Question: What was observed in the imaging?
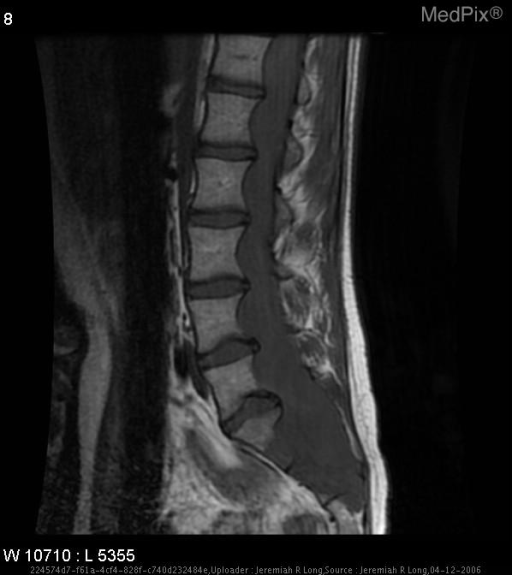
Answer: The imaging shows In the spinal canal, from approximately the mid body of T11 through the sacrum, is a large expansile intradural mass which is isointense to the cord on T1, hyperintense to the cord on T2 and avidly enhances with gadolinium albeit eterogeneously.  Marked scalloping of the posterior vertebral bodies is noted most marked in the sacrum.

	This mass in the lumbar region extends into the neural foramina at all levels and expands the neural foramina at the lower segments with extension out of the right neural foramina at L5-S1.
	At the level of L4, there is a focal T2 bright lesion which may represent a small fatty element or small region of hemorrhage. In the spinal canal, from approximately the mid body of T11 through the sacrum, is a large expansile intradural mass which is isointense to the cord on T1, hyperintense to the cord on T2 and avidly enhances with gadolinium albeit heterogeneous.  Marked scalloping of the posterior vertebral bodies is noted at these levels which increased extending caudally, most marked in the
sacrum.  There is also canal expansion at L5 and into the sacrum.
	This mass in the lumbar region extends into the neural foramina at all levels and expands the neural foramina at the lower segments with likely extension out of the right neural foramina at L5-S1.
	At the level of L4, within the mass within the canal, there is a focal T2 bright lesion which may represent a small fatty element or small region of hemorrhage..